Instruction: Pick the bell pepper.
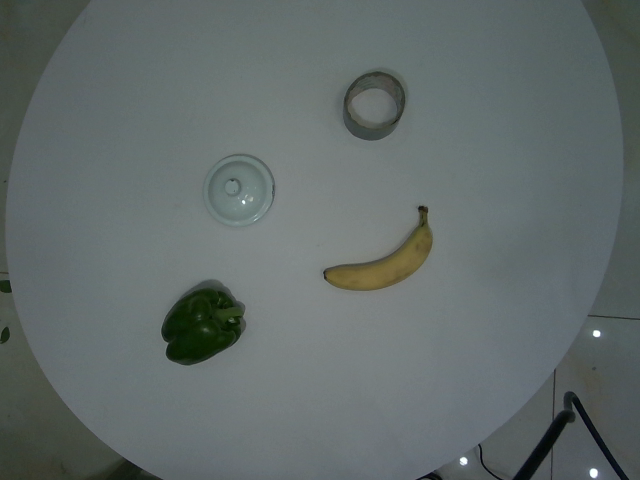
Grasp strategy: vertical